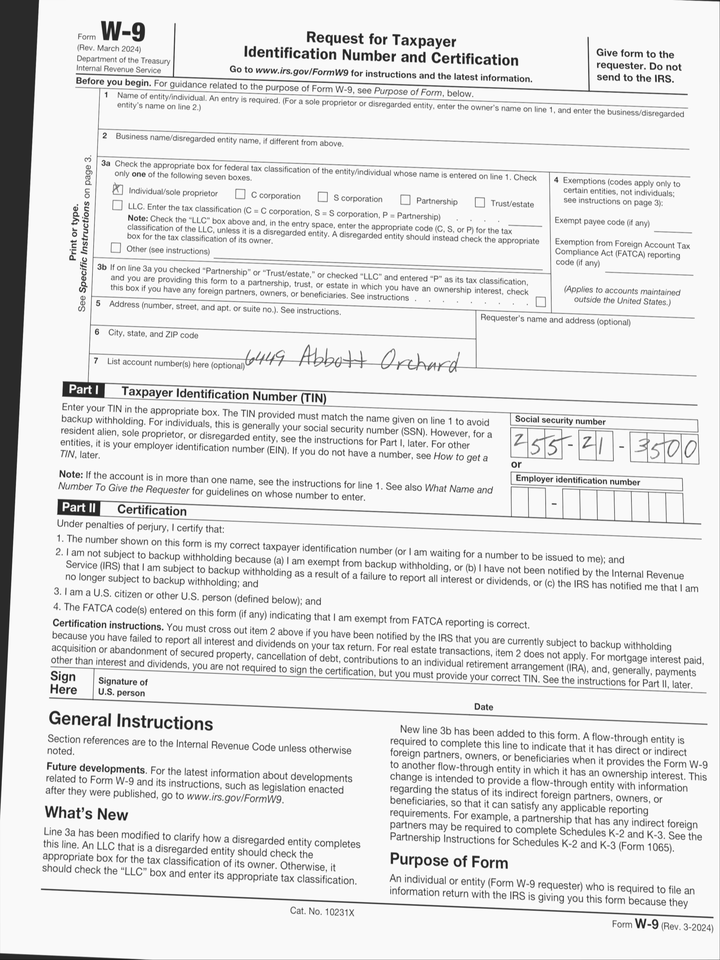
adr1: 6449 Abbott Orchard
cbx: yes
ssn: 255213500